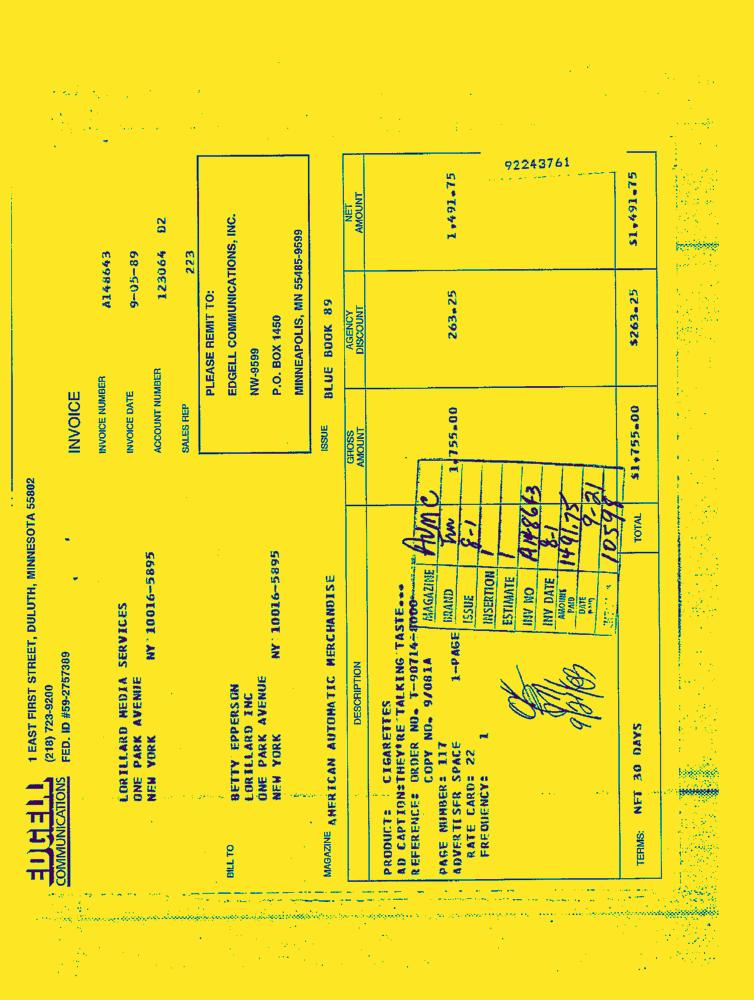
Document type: Invoice-Doc